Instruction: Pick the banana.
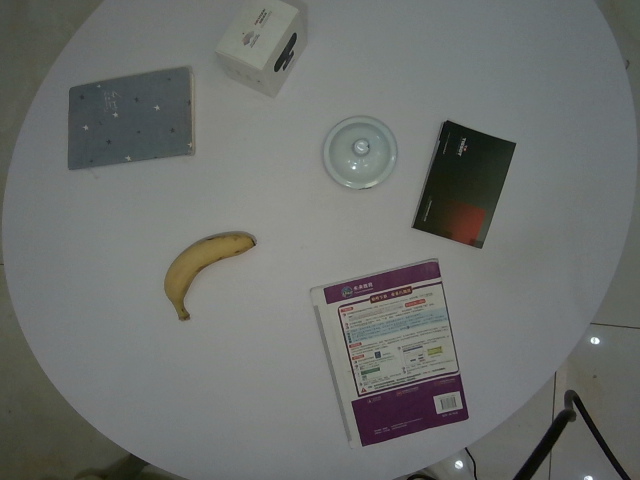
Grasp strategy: vertical